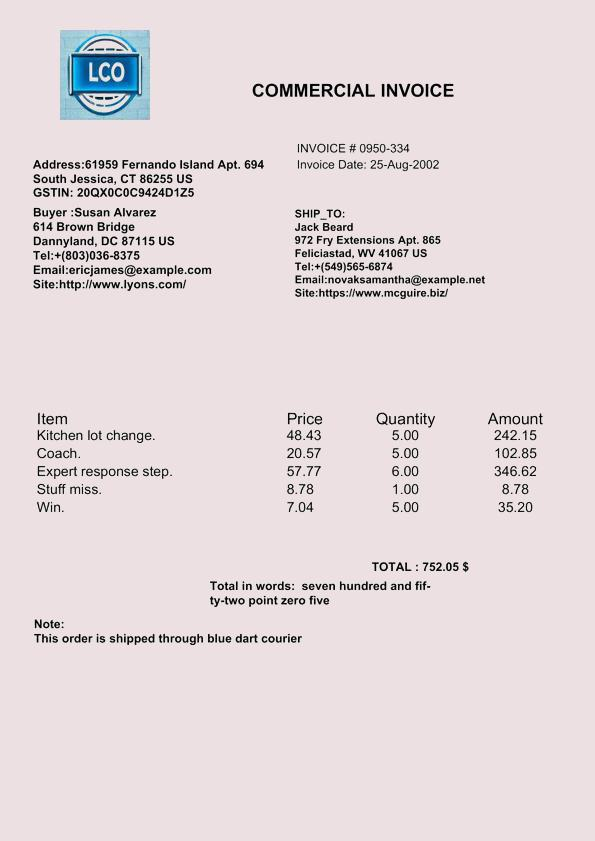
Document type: Invoice